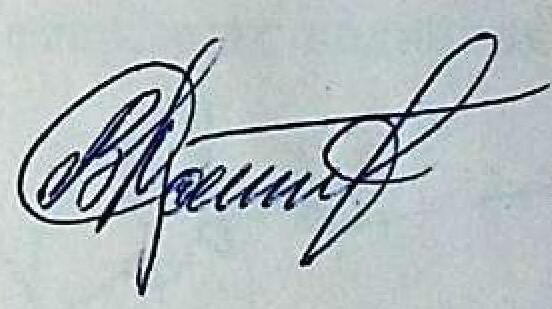
Signature of: volodymyr sliuzar